Question: Talk about the condition:
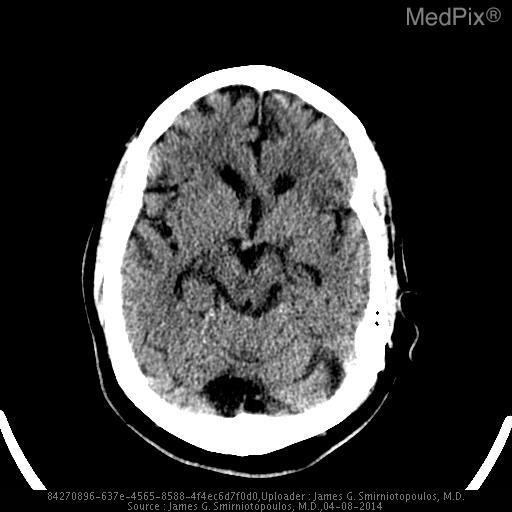
Answer: The disease is discussed as: We have all heard of "left brain - right brain" - a general concept that each cerebral hemisphere has specific duties, responsibilities, and talents.  One of the most important of these is "lateralization" of speech functions to the "dominant" cerebral hemisphere.

The "gold standard" for lateralization of motor speech function is the "Wada test". This is performed by an injection into the carotid artery of sodium amobarbital - if speech functions are depressed, you have injected the "speech dominant" hemisphere.

This procedure was first documented by Dr. Juhn Atsushi Wada, a Japanese-Canadian Neurosurgeon born in 1924; and, it is named for him - the Wada Test.
Sources - http://www.ncbi.nlm.nih.gov/entrez/query.fcgi?cmd=Retrieve&db=PubMed&list_uids=11624159&dopt=Abstract, http://www.whonamedit.com/doctor.cfm/3132.html, http://www.epilepsy.com/epilepsy/surgery_wada.html

Lesions of the speech-dominant hemisphere may produce combinations of"
•  Broca Expressive (motor) aphasia - http://www.ncbi.nlm.nih.gov/entrez/query.fcgi?itool=pubmed_Abstract&db=pubmed&cmd=Display&dopt=pubmed_pubmed&from_uid=16881250
•  Wernicke Receptive (sensory) aphasia - http://www.ncbi.nlm.nih.gov/entrez/query.fcgi?cmd=Search&db=PubMed&term=wernicke+sensory+aphasia&tool=QuerySuggestion

Many researchers are trying using fMRI to replace the arterial injection used for the Wada test.  Source - http://www.pubmedcentral.nih.gov/articlerender.fcgi?artid=321227

The Wada test may be inconclusive, since some patients need and use both hemispheres for speech function.  In addition, there are differences in the lateralization of speech function for languages learned later in life.  Source - http://www.ncbi.nlm.nih.gov/entrez/query.fcgi?itool=pubmed_DocSum&db=pubmed&cmd=Display&dopt=pubmed_pubmed&from_uid=2917285, http://www.ncbi.nlm.nih.gov/entrez/query.fcgi?itool=pubmed_Abstract&db=pubmed&cmd=Display&dopt=pubmed_pubmed&from_uid=1944849